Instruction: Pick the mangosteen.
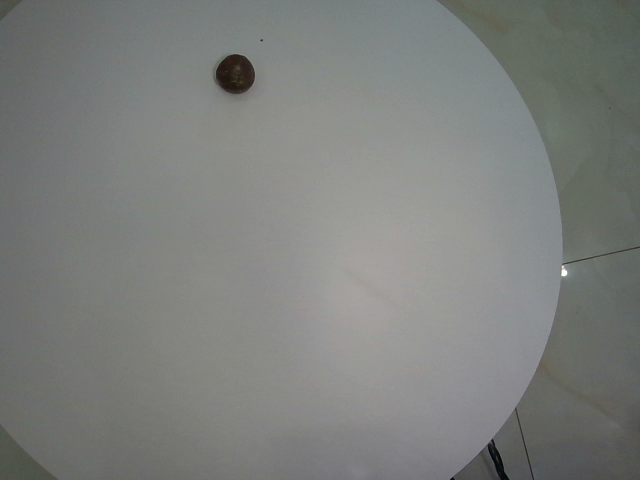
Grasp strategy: vertical